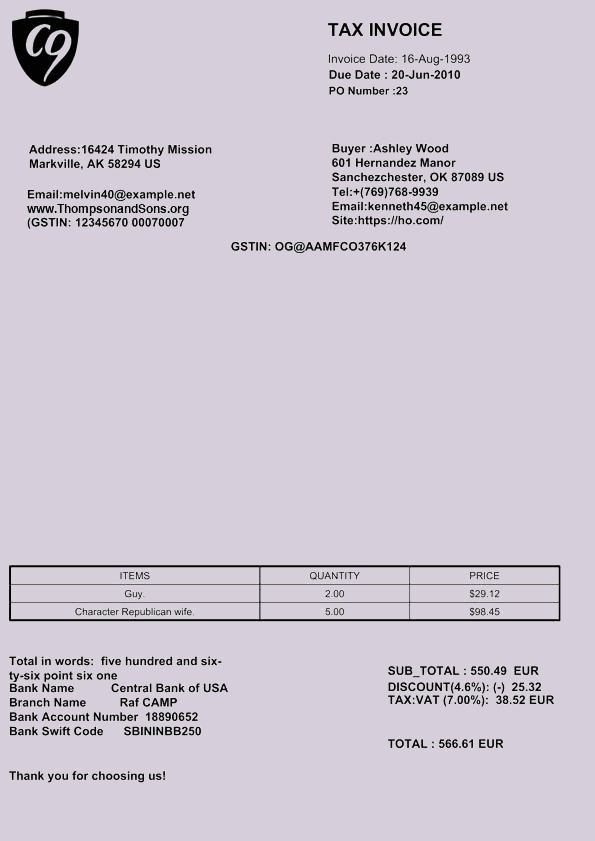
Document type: Invoice